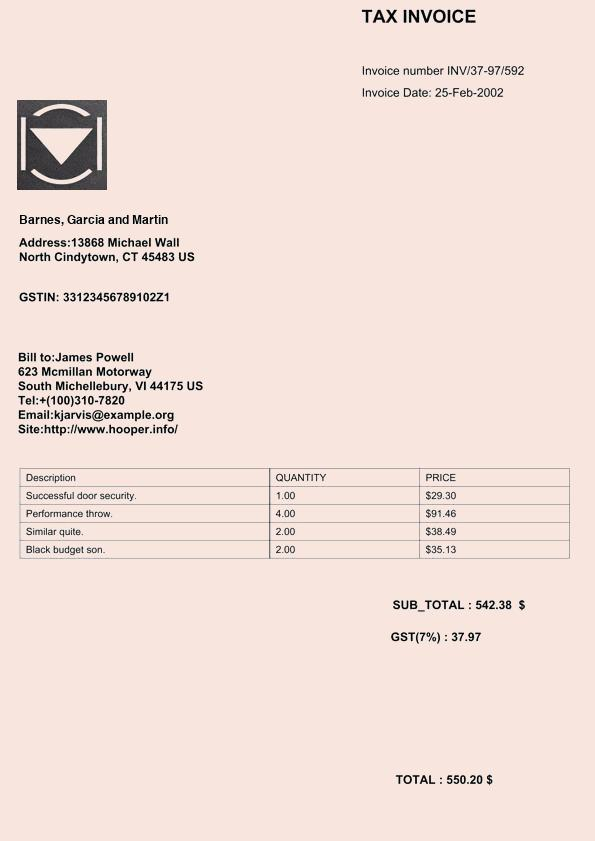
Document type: Invoice